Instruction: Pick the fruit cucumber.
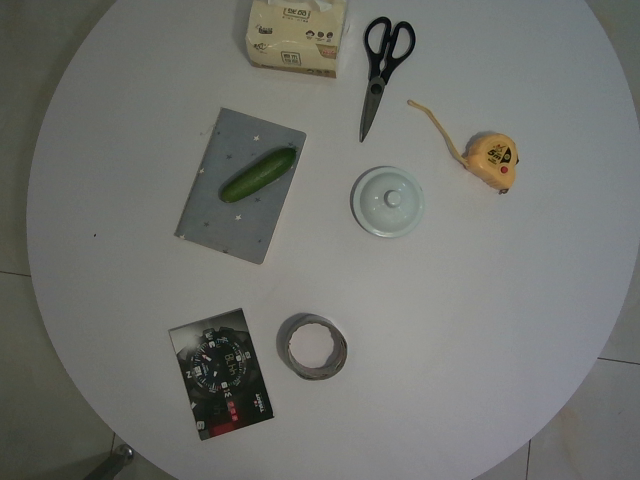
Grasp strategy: vertical